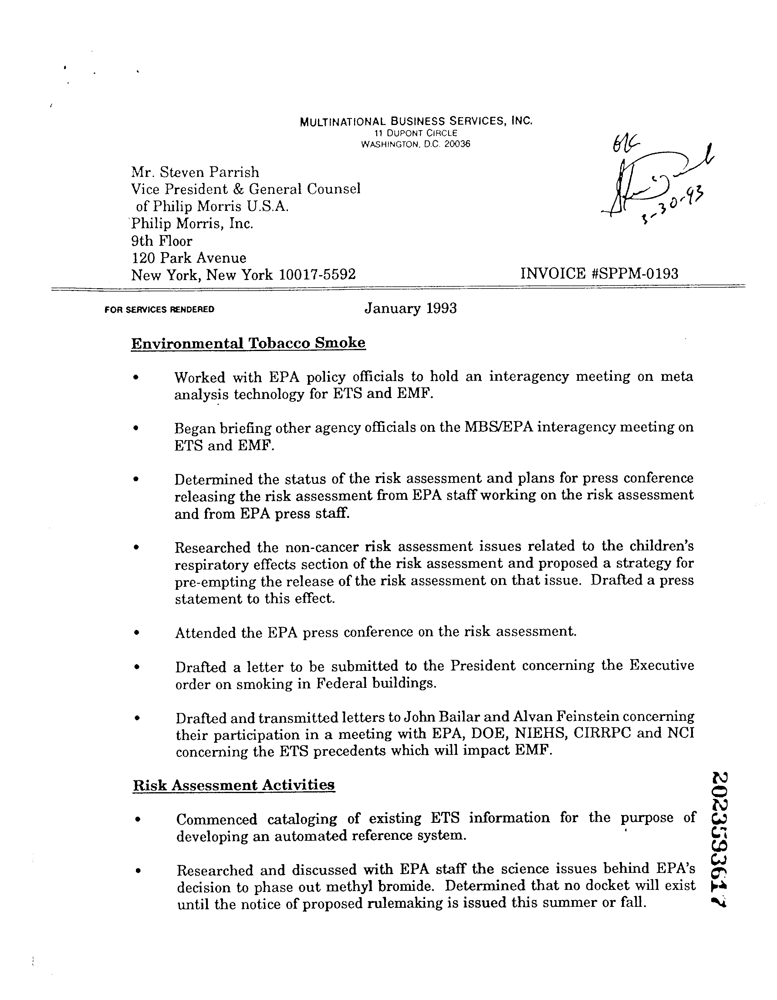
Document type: Invoice